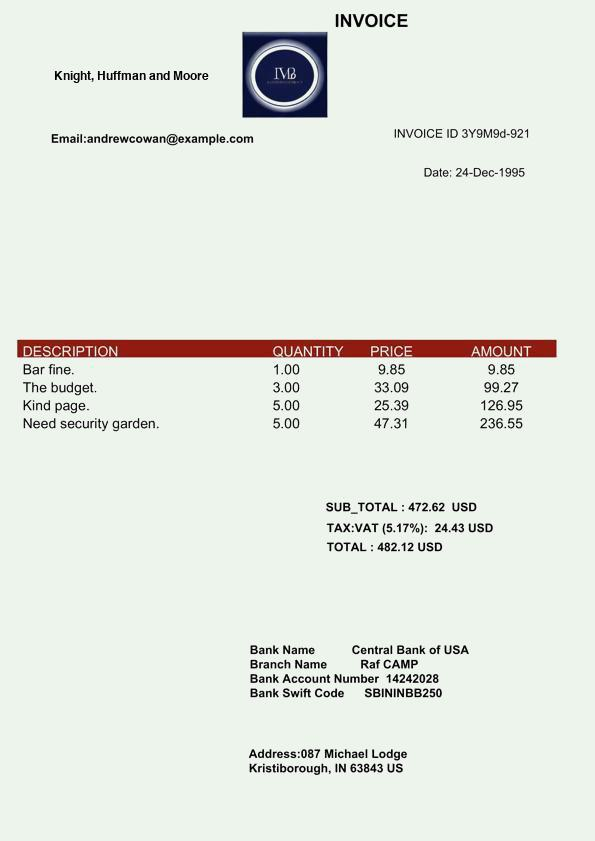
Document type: Invoice